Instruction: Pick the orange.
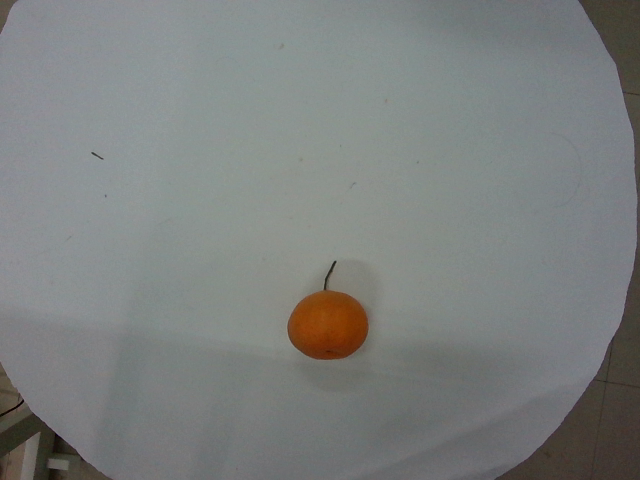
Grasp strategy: vertical